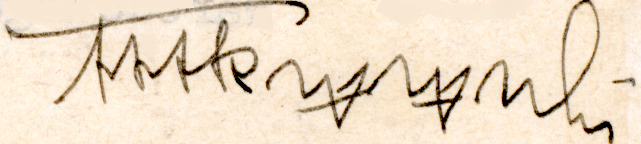
Signature of: stanisław skrzeszewski